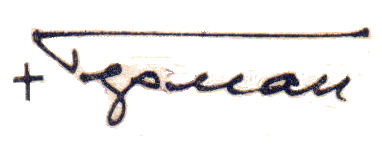
Signature of: patriarch german of serbia